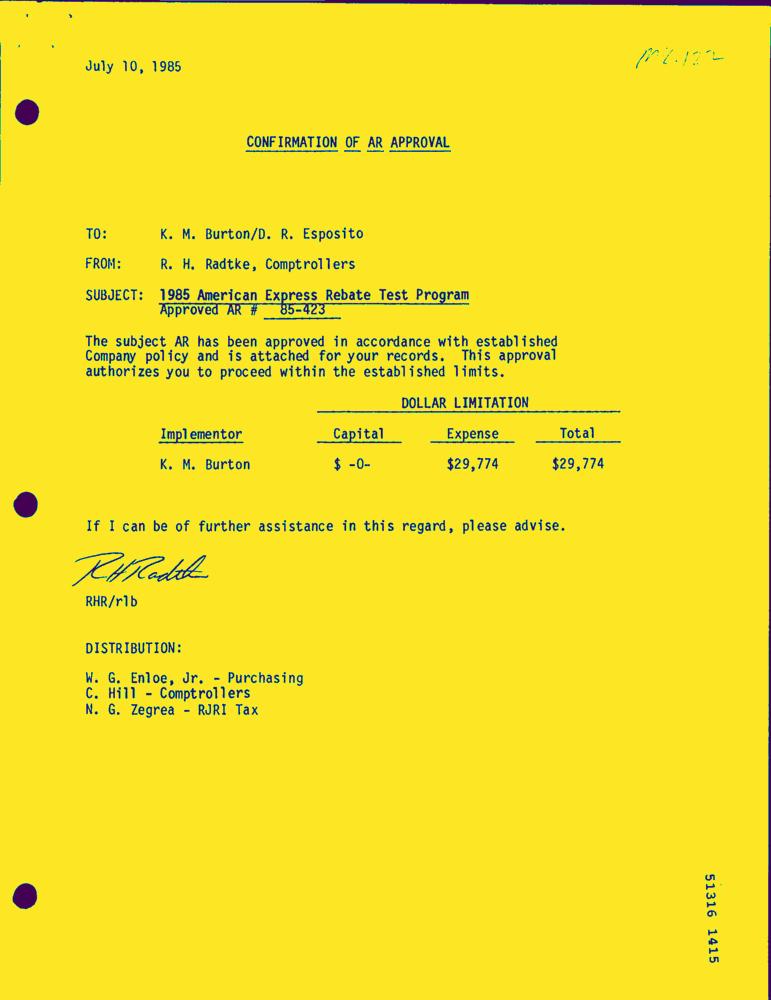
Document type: Letter-Doc